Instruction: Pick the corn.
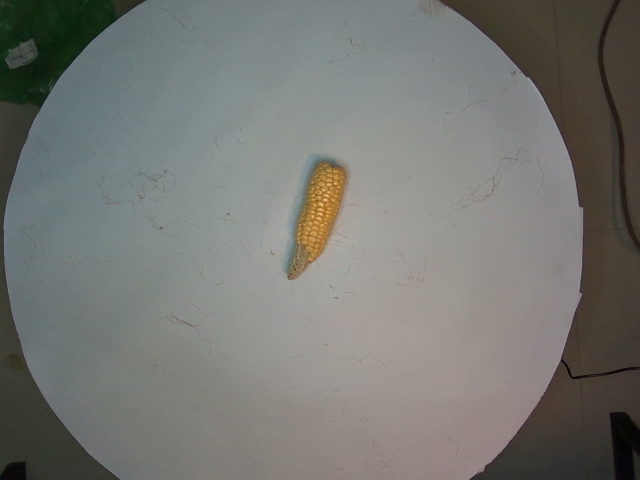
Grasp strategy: vertical